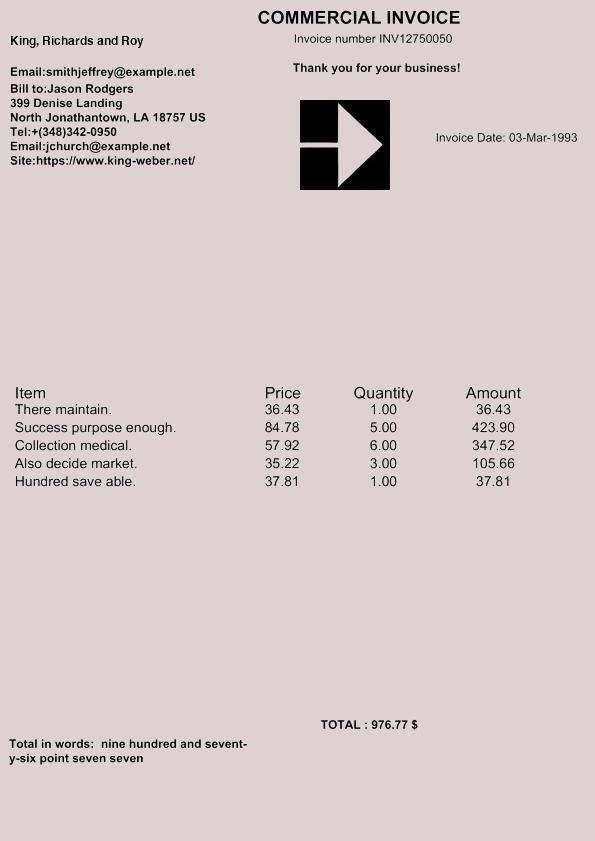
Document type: Invoice